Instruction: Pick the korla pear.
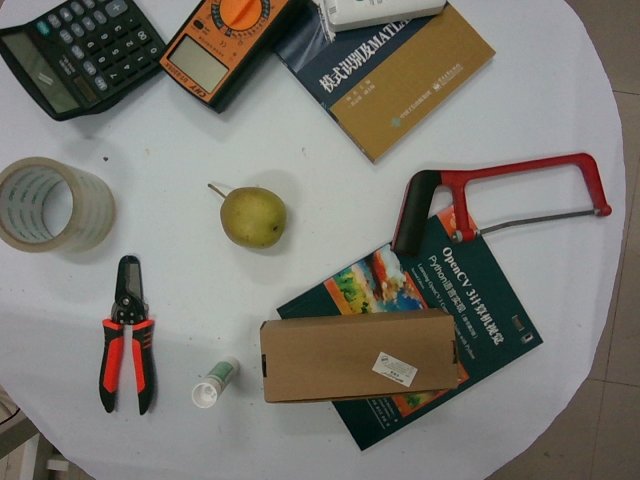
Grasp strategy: vertical